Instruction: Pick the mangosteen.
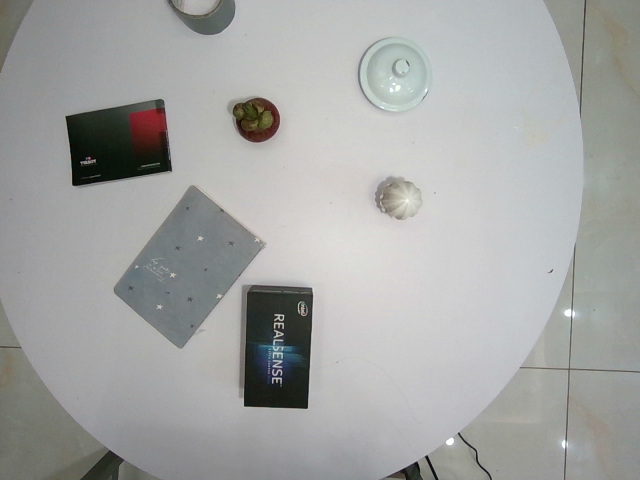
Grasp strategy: vertical